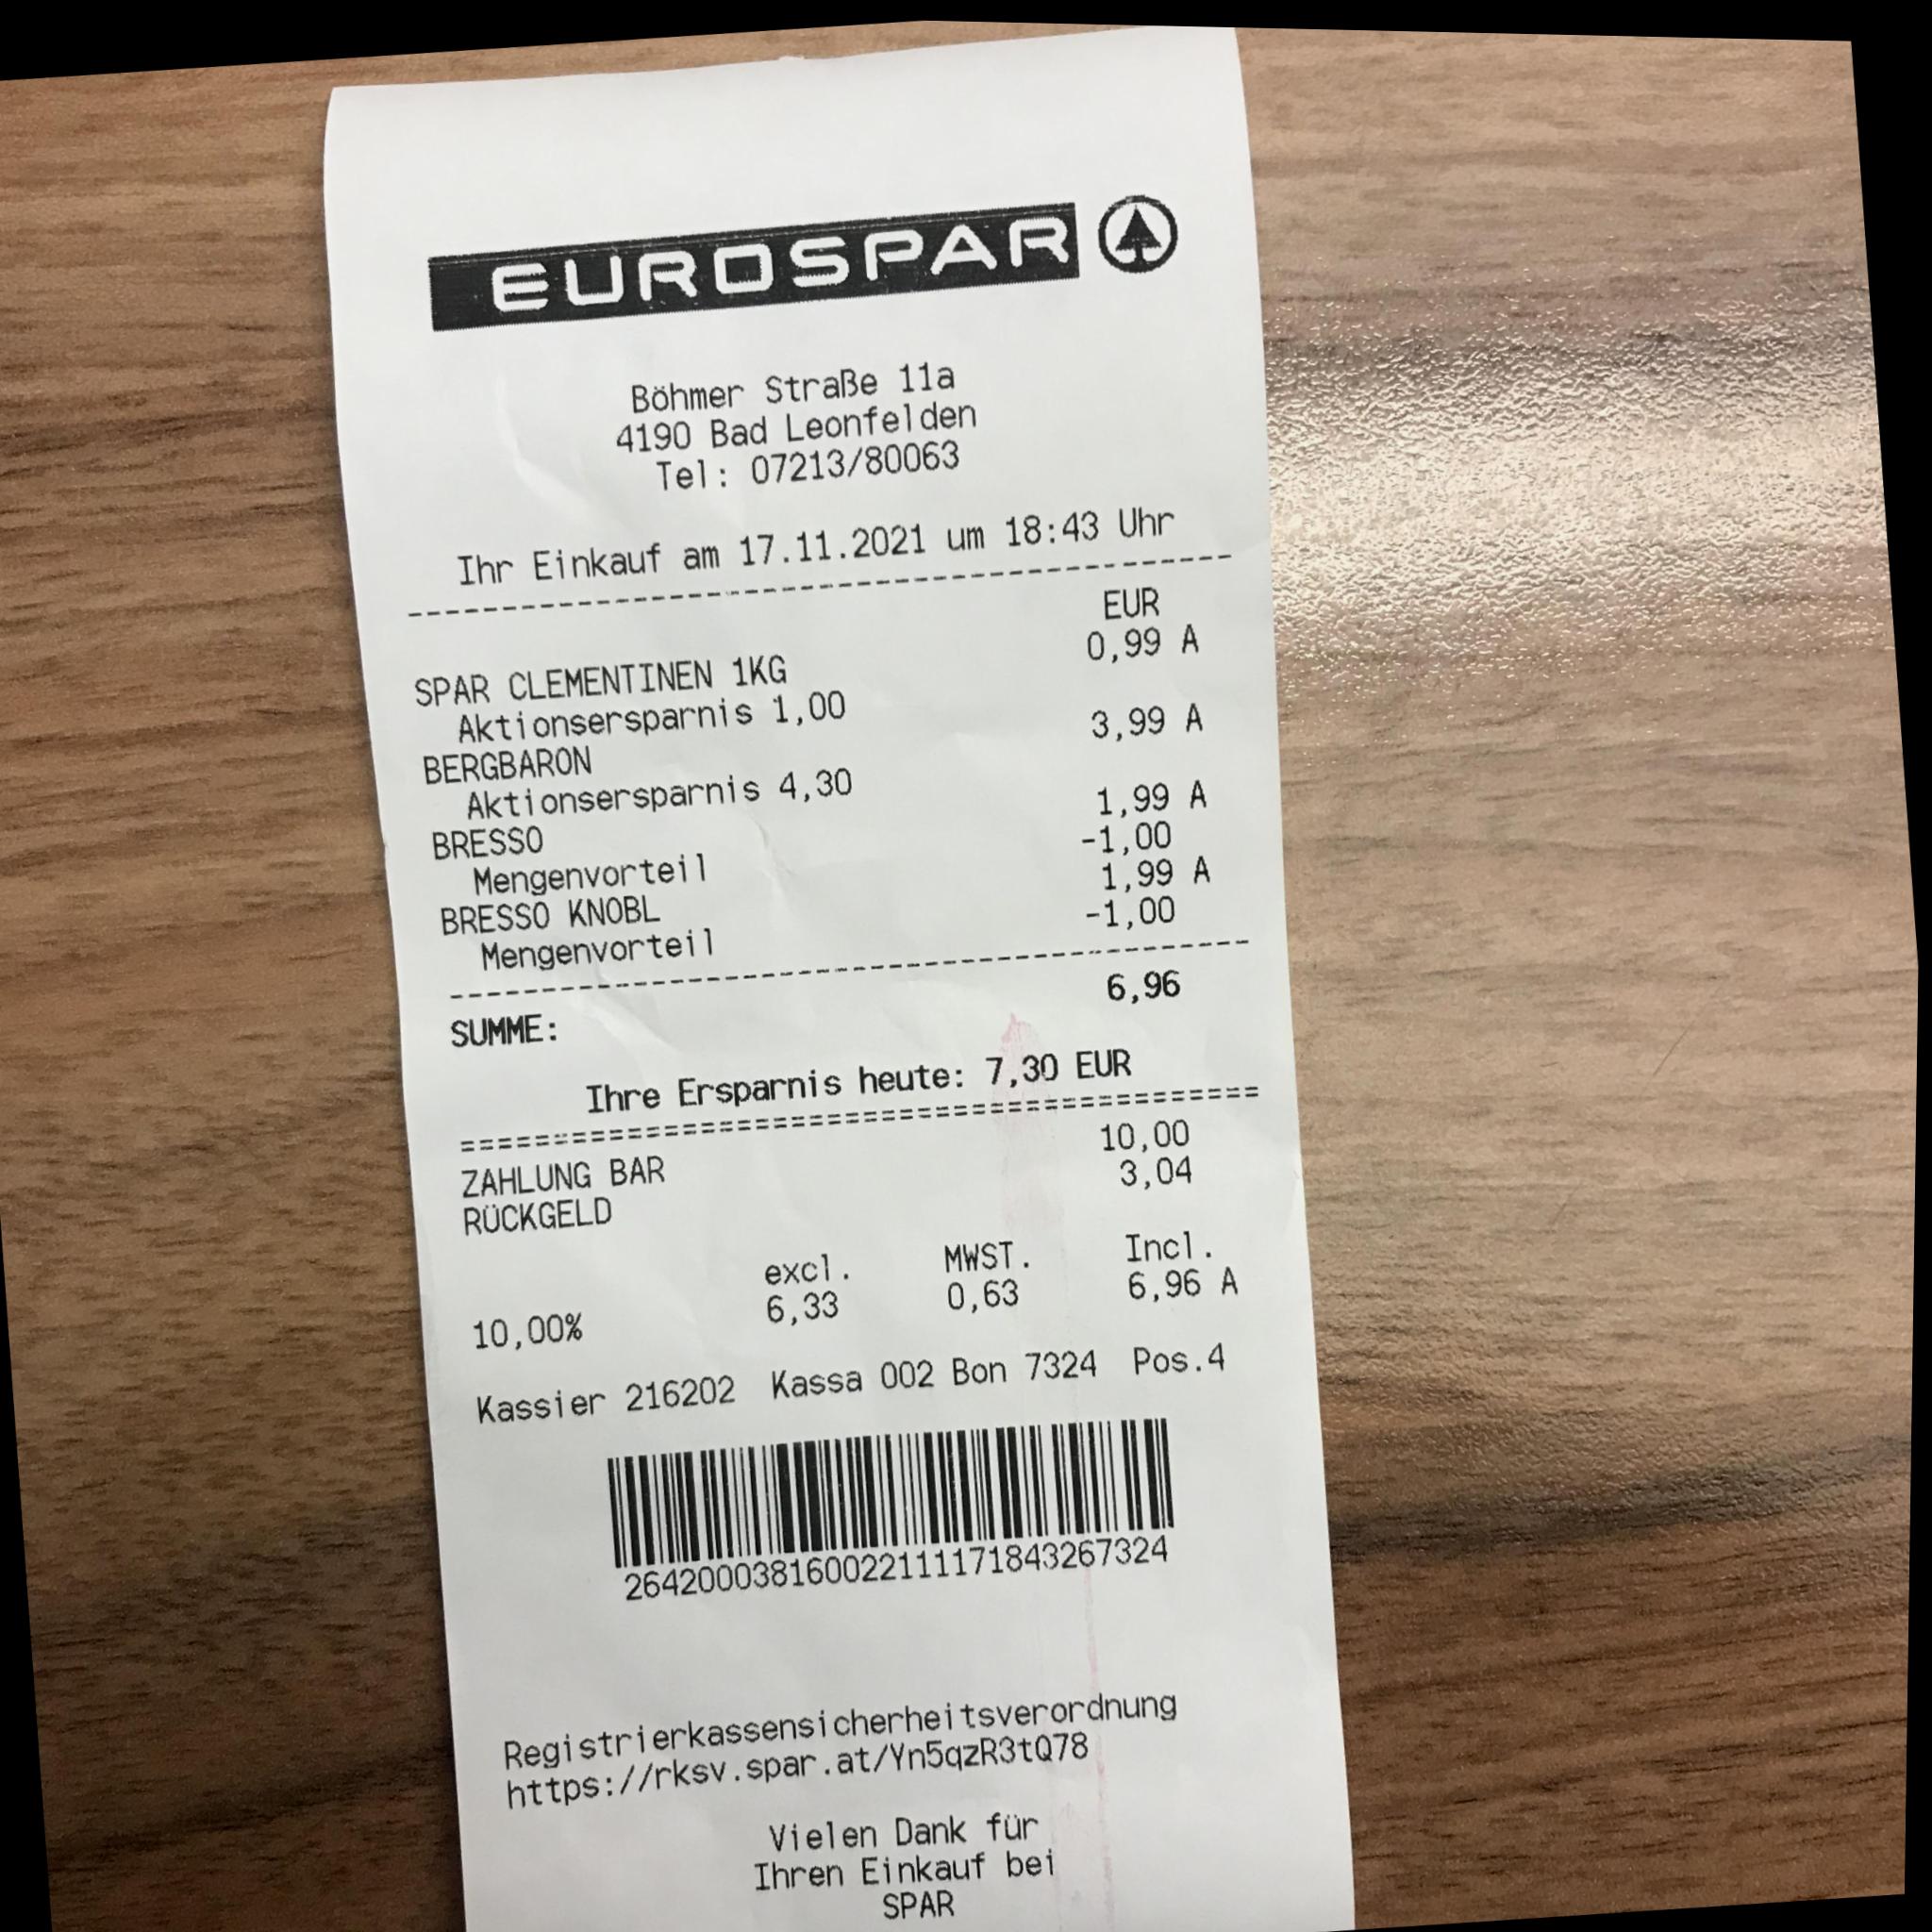
gt_parse: date: 17.11.2021
criticals: name: SUMME
price: 6,96
store: EUROSPAR
tell: 07213/80063